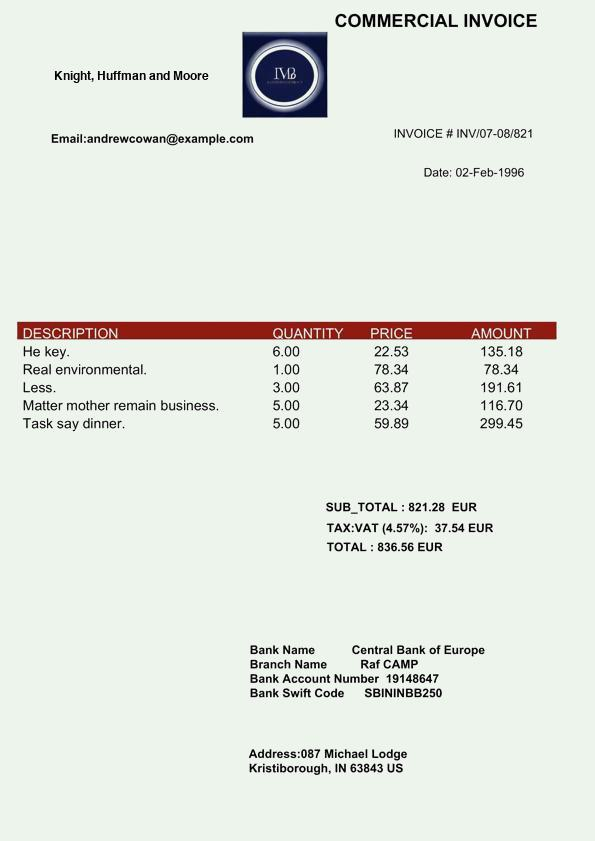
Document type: Invoice